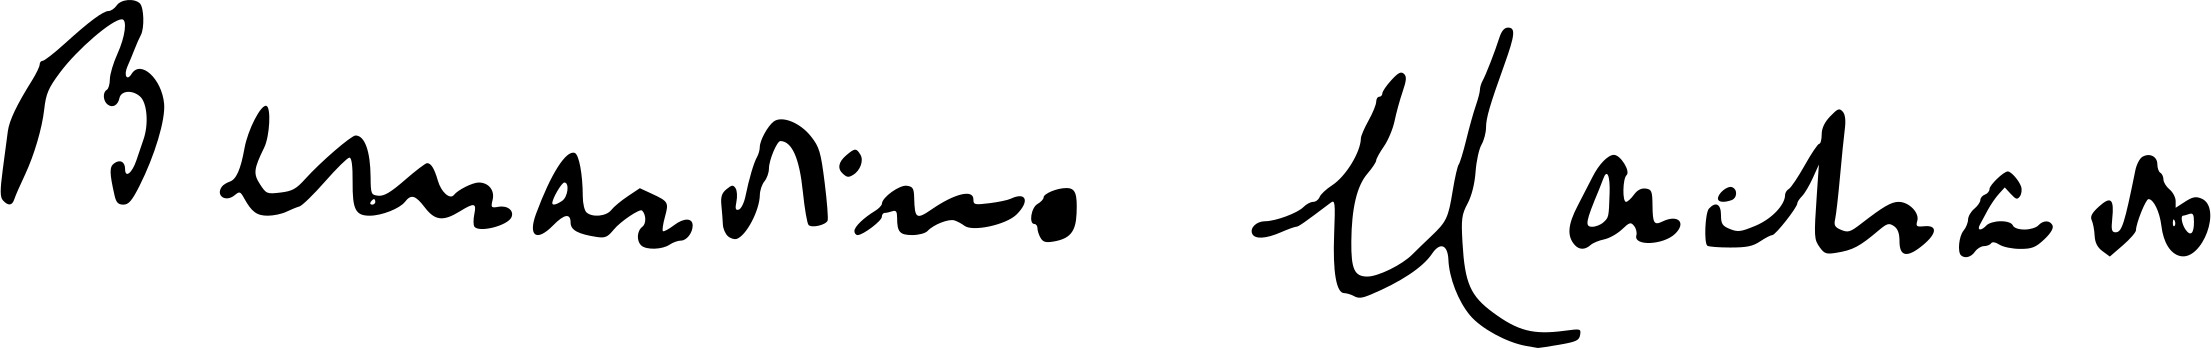
Signature of: bernardino machado